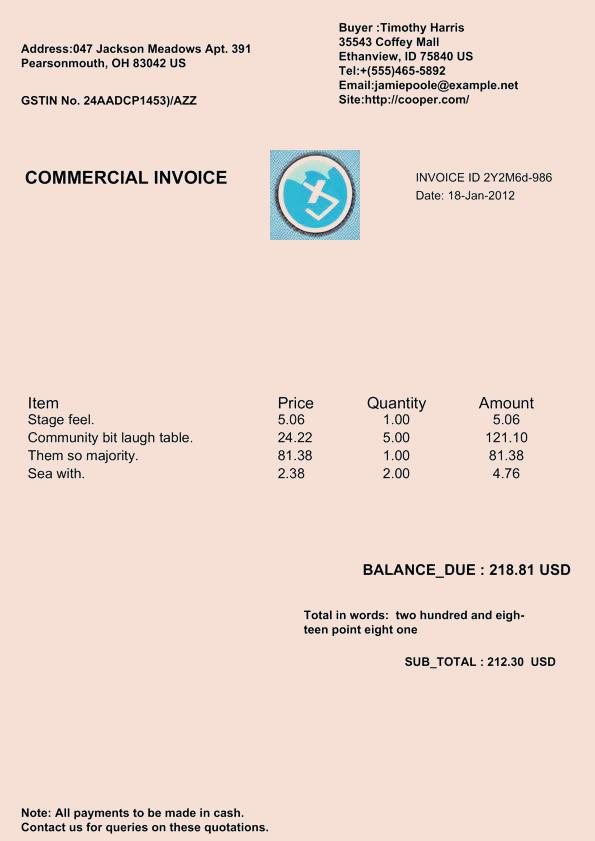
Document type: Invoice